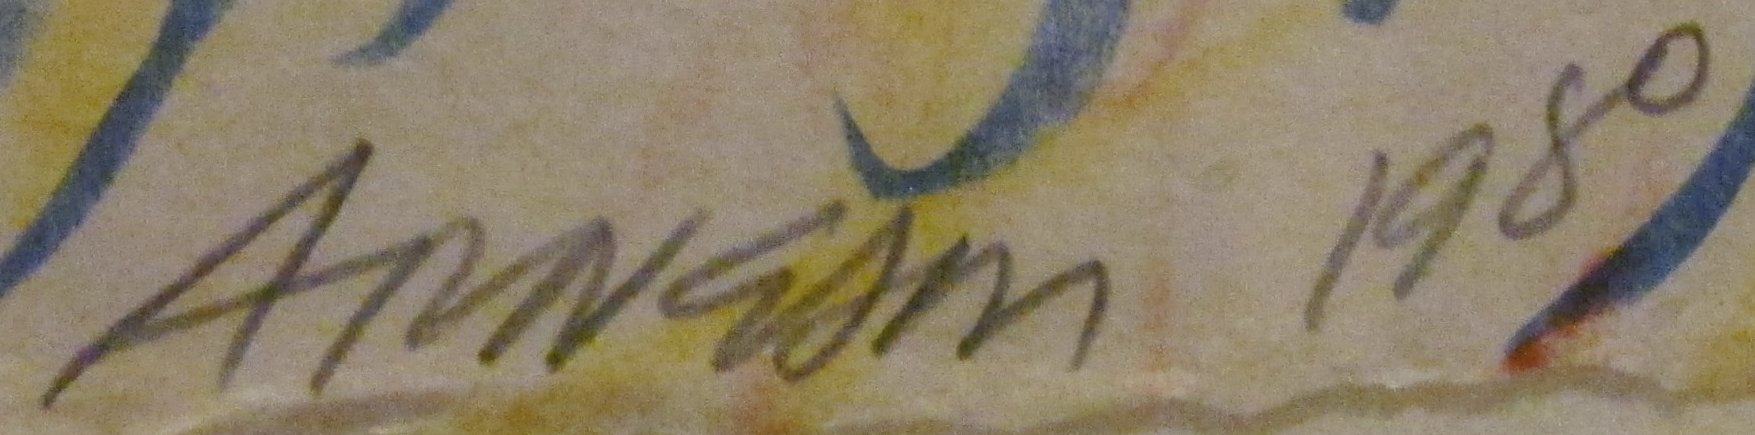
Signature of: robert carston arneson